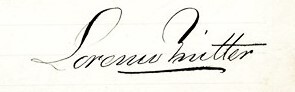
Signature of: lorenzo vintter